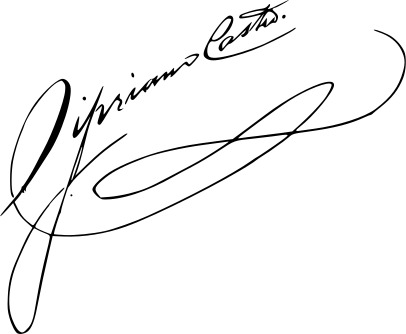
Signature of: cipriano castro